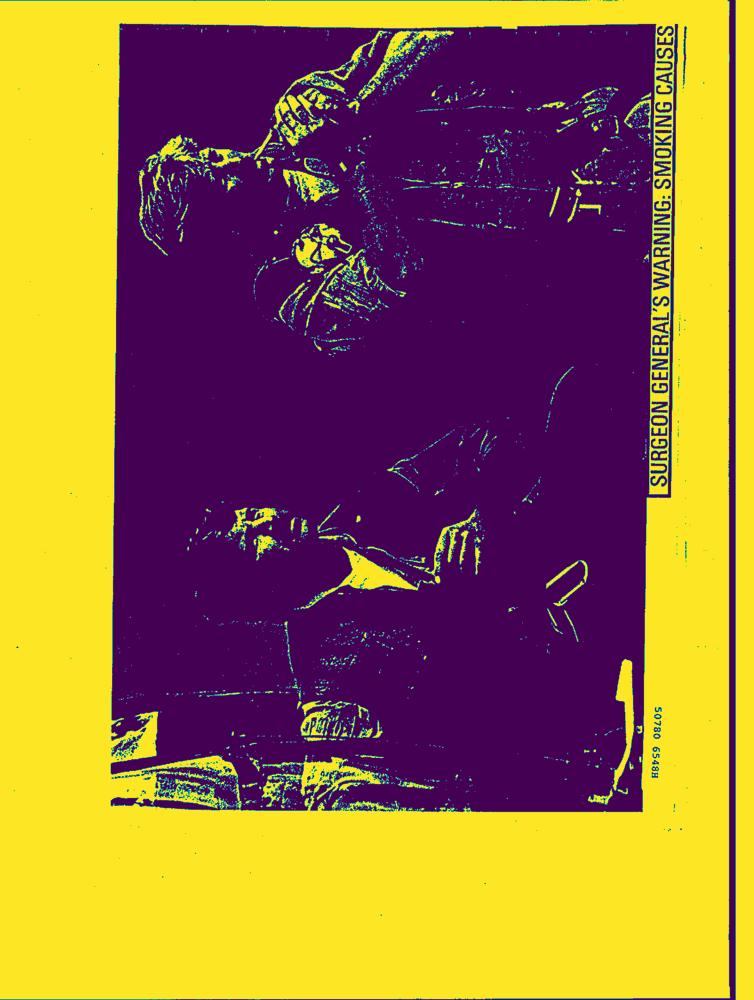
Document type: AD